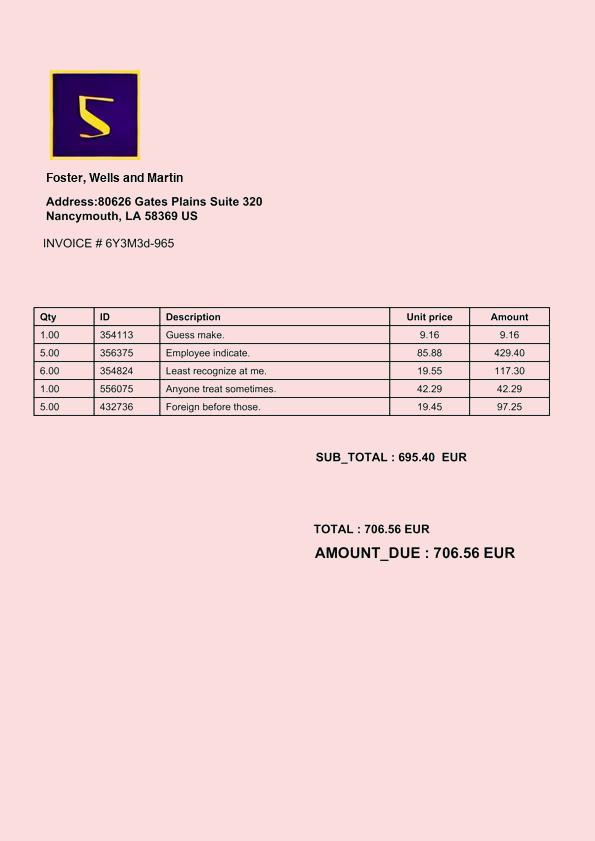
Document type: Invoice